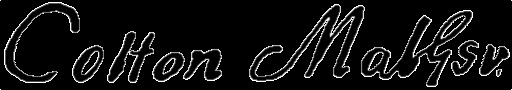
Signature of: cotton mather